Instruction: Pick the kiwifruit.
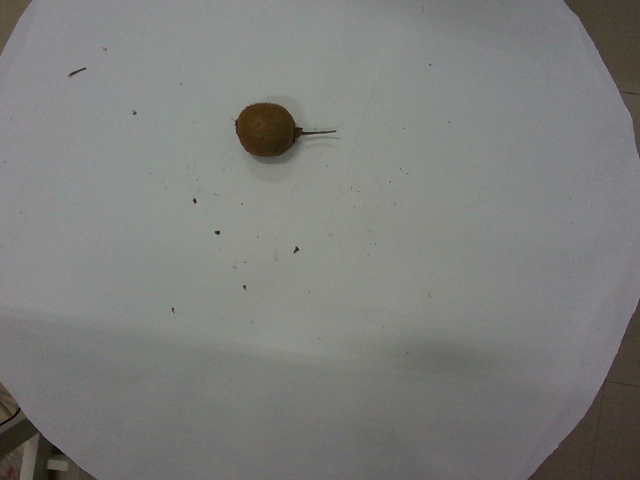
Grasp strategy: vertical